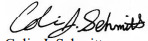
Signature of: colin schmitt